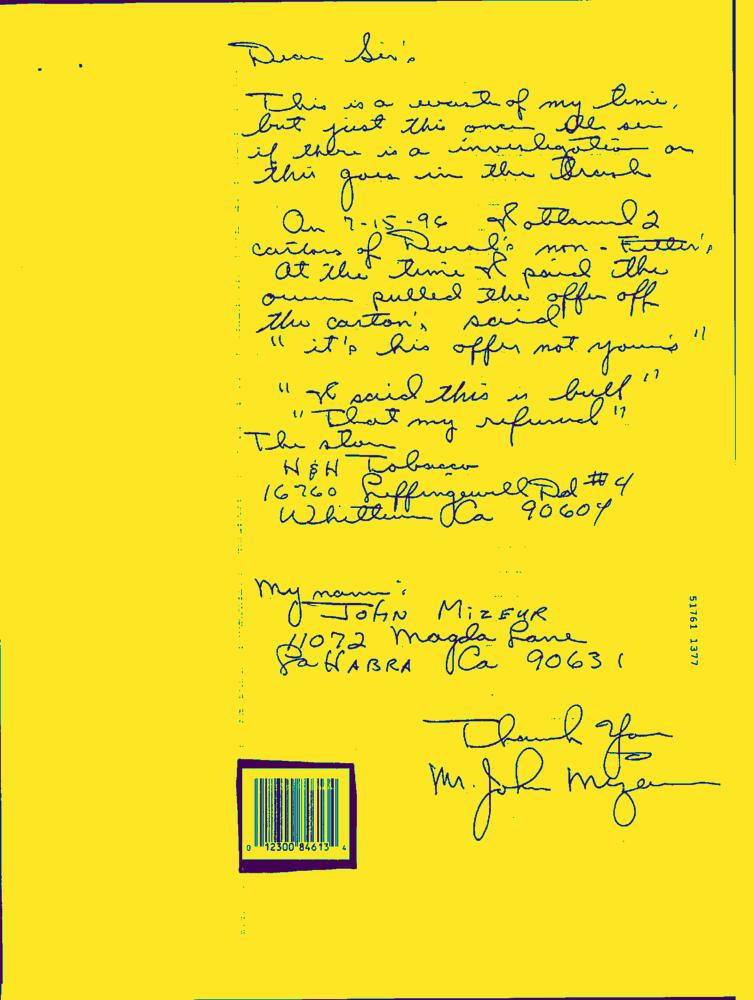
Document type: Hand-Written